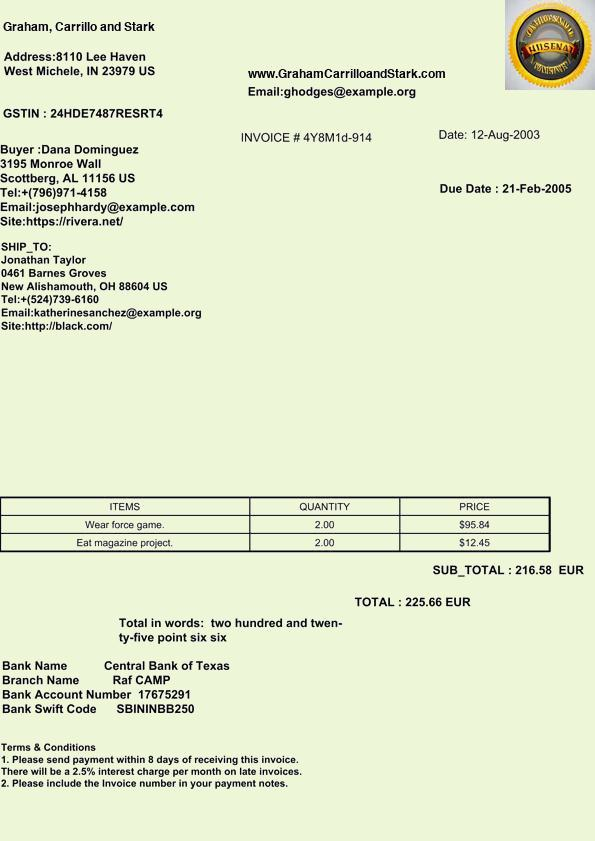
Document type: Invoice